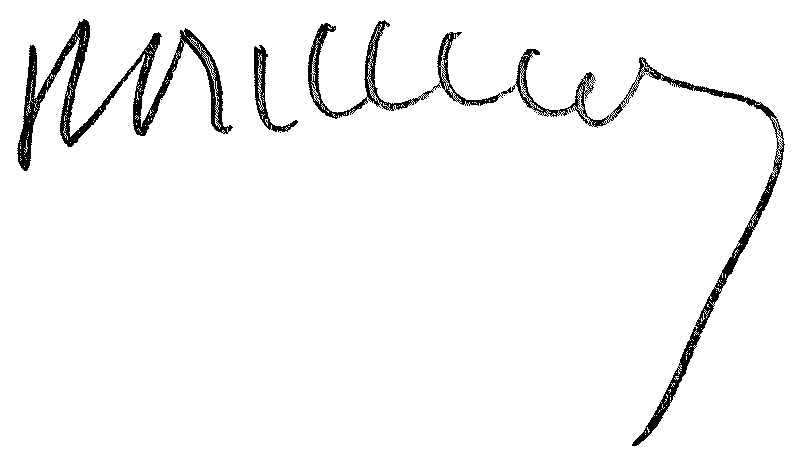
Signature of: rené billères